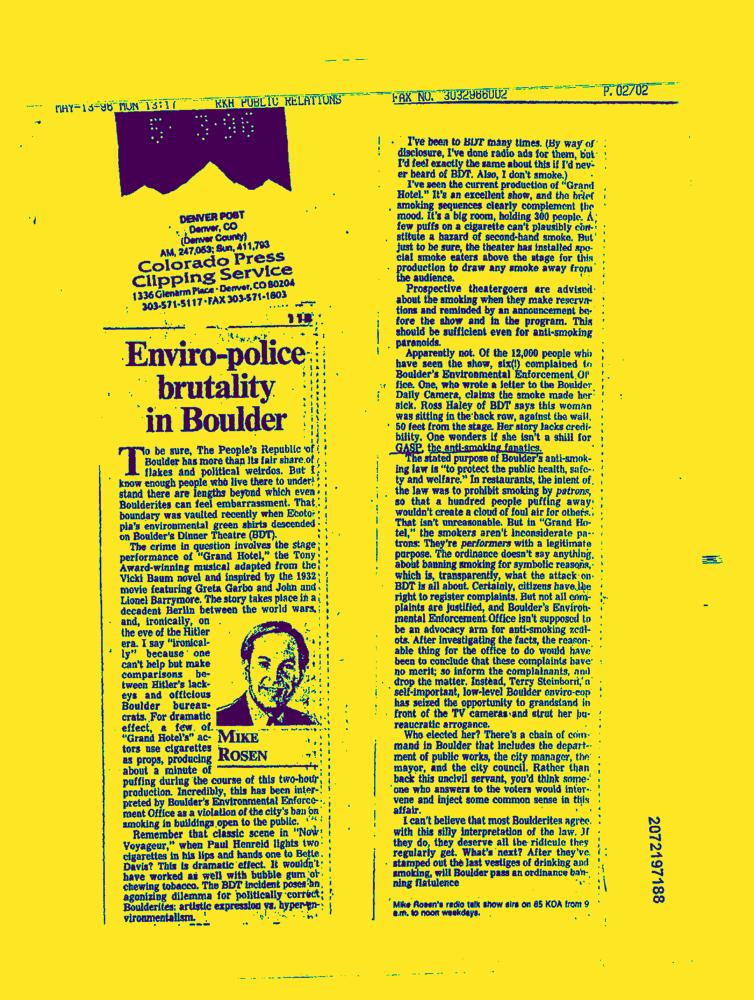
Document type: News-Article